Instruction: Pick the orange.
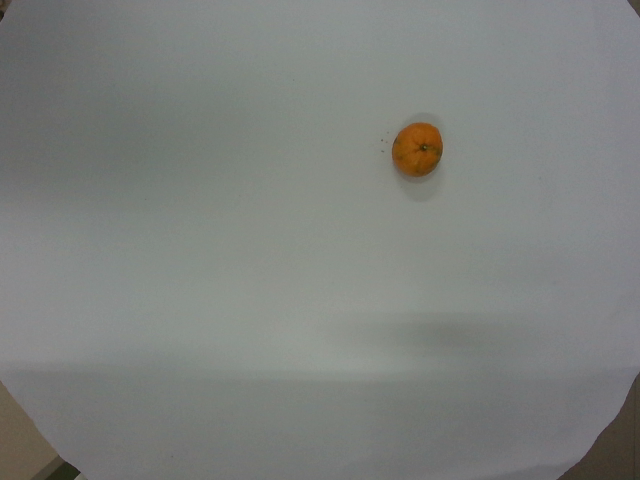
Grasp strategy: vertical